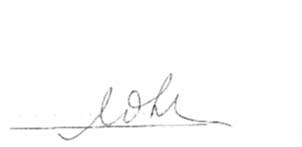
Signature of: alberto tavares silva